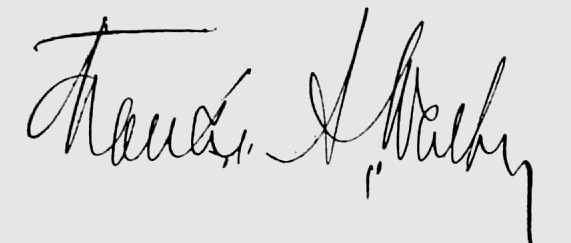
Signature of: francis amasa walker